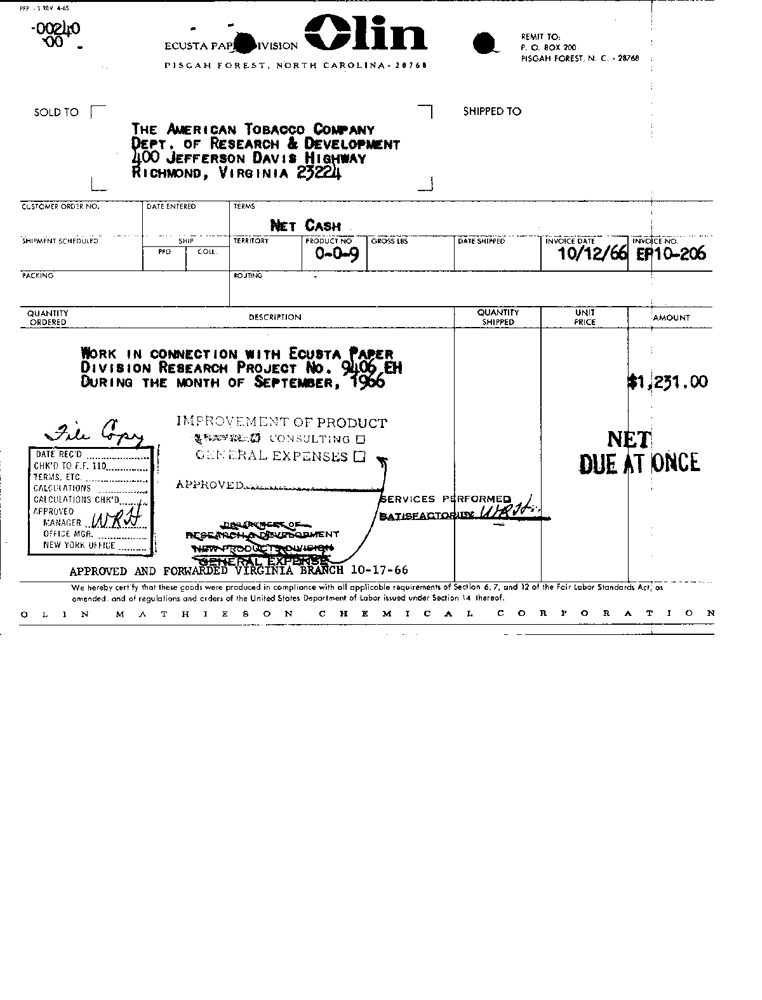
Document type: Invoice